Please extract the written amount, numerical amount, recipient's name, date on the cheque, and the bank's name from the image.
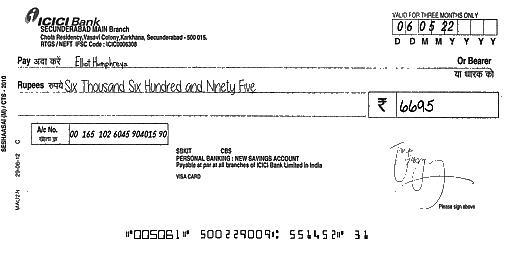
amt_in_words: Six Thousand Six Hundred and Ninety Five
amt_in_figures: 6695
payee_name: Elliot Humphreys
bank_name: ICICI Bank
cheque_date: 06/05/22